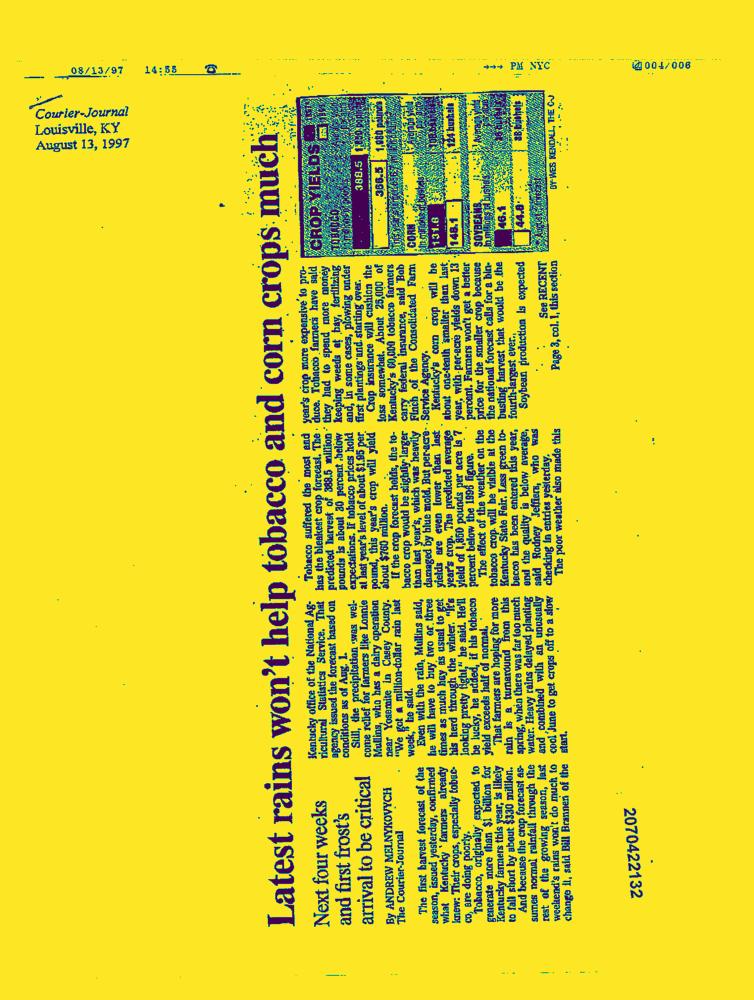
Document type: News-Article